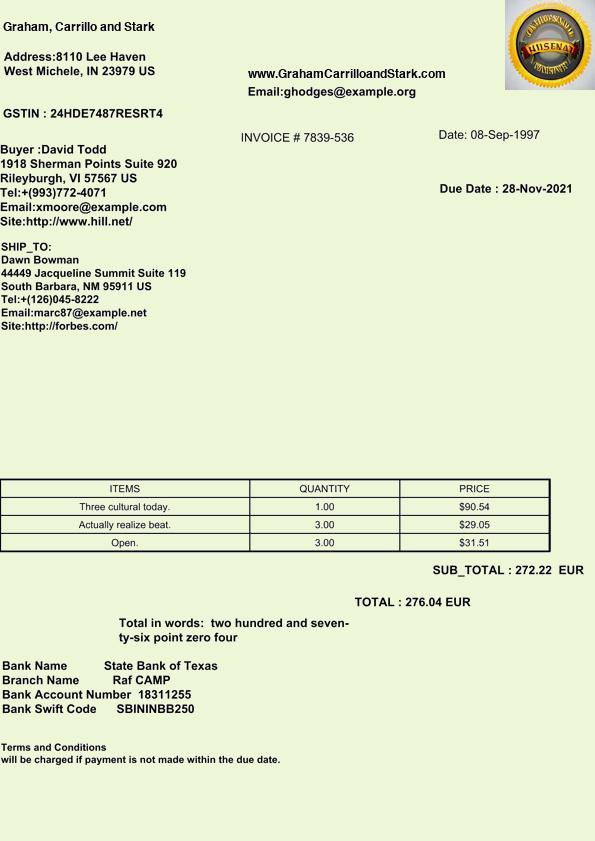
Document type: Invoice